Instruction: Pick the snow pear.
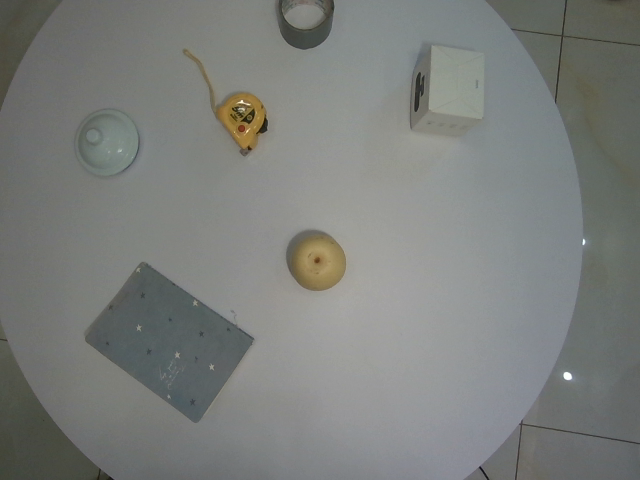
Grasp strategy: vertical